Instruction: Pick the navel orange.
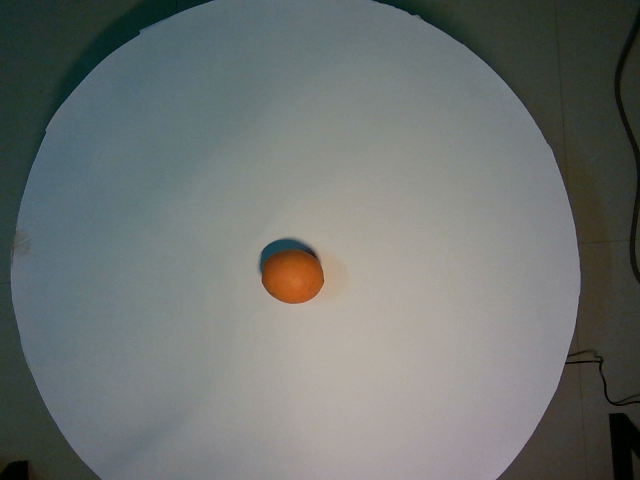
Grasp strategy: vertical